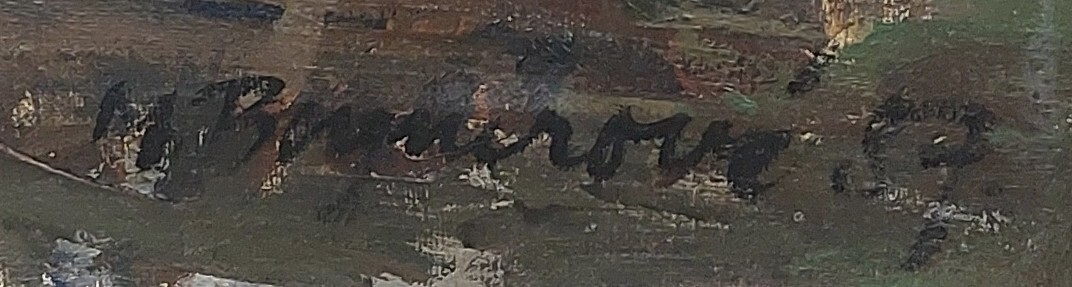
Signature of: marie bognerová